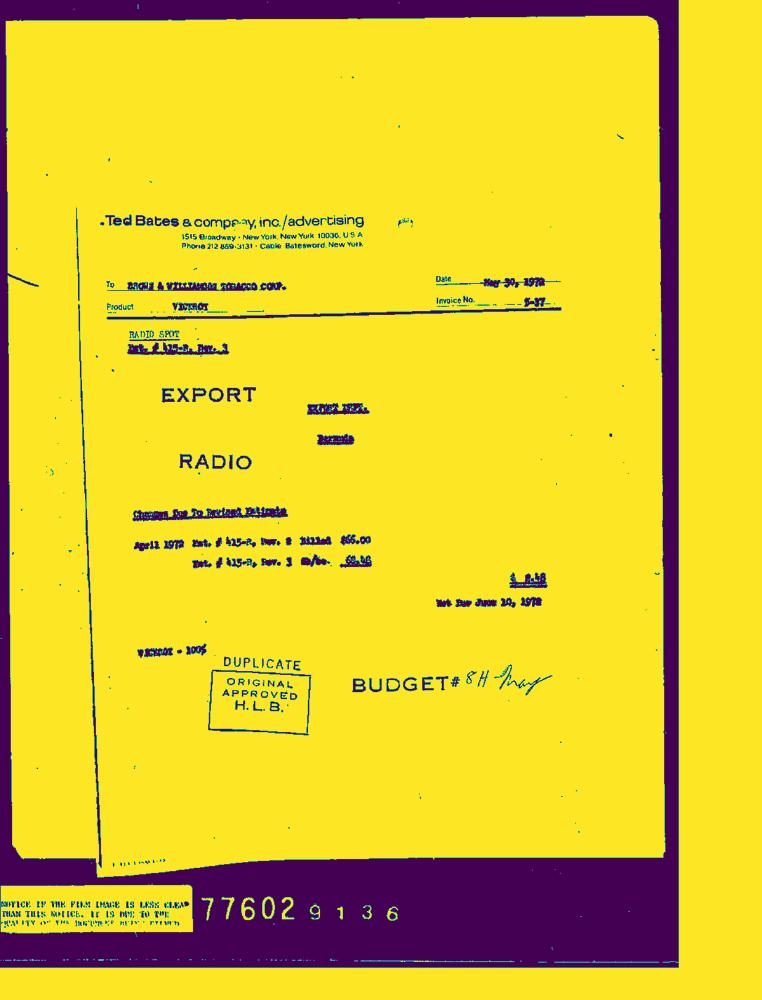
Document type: Invoice-Doc